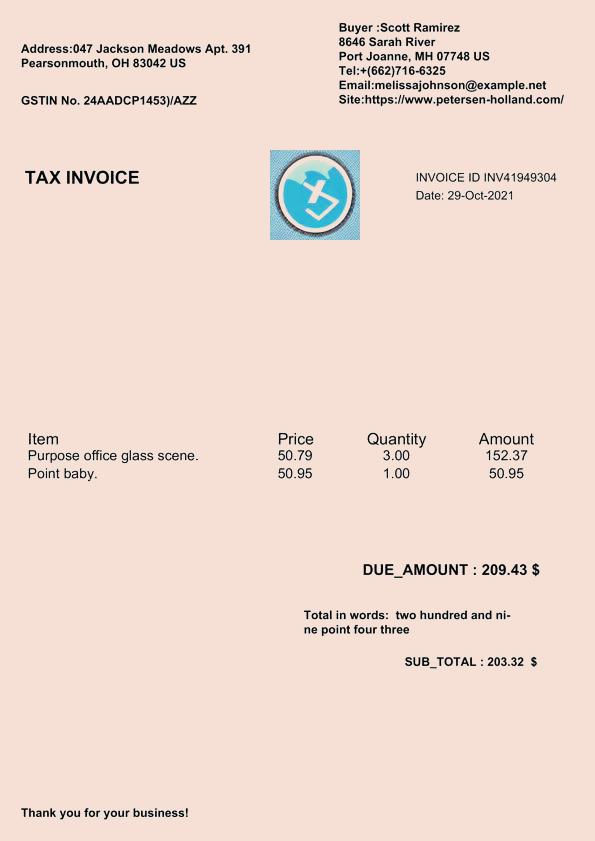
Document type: Invoice